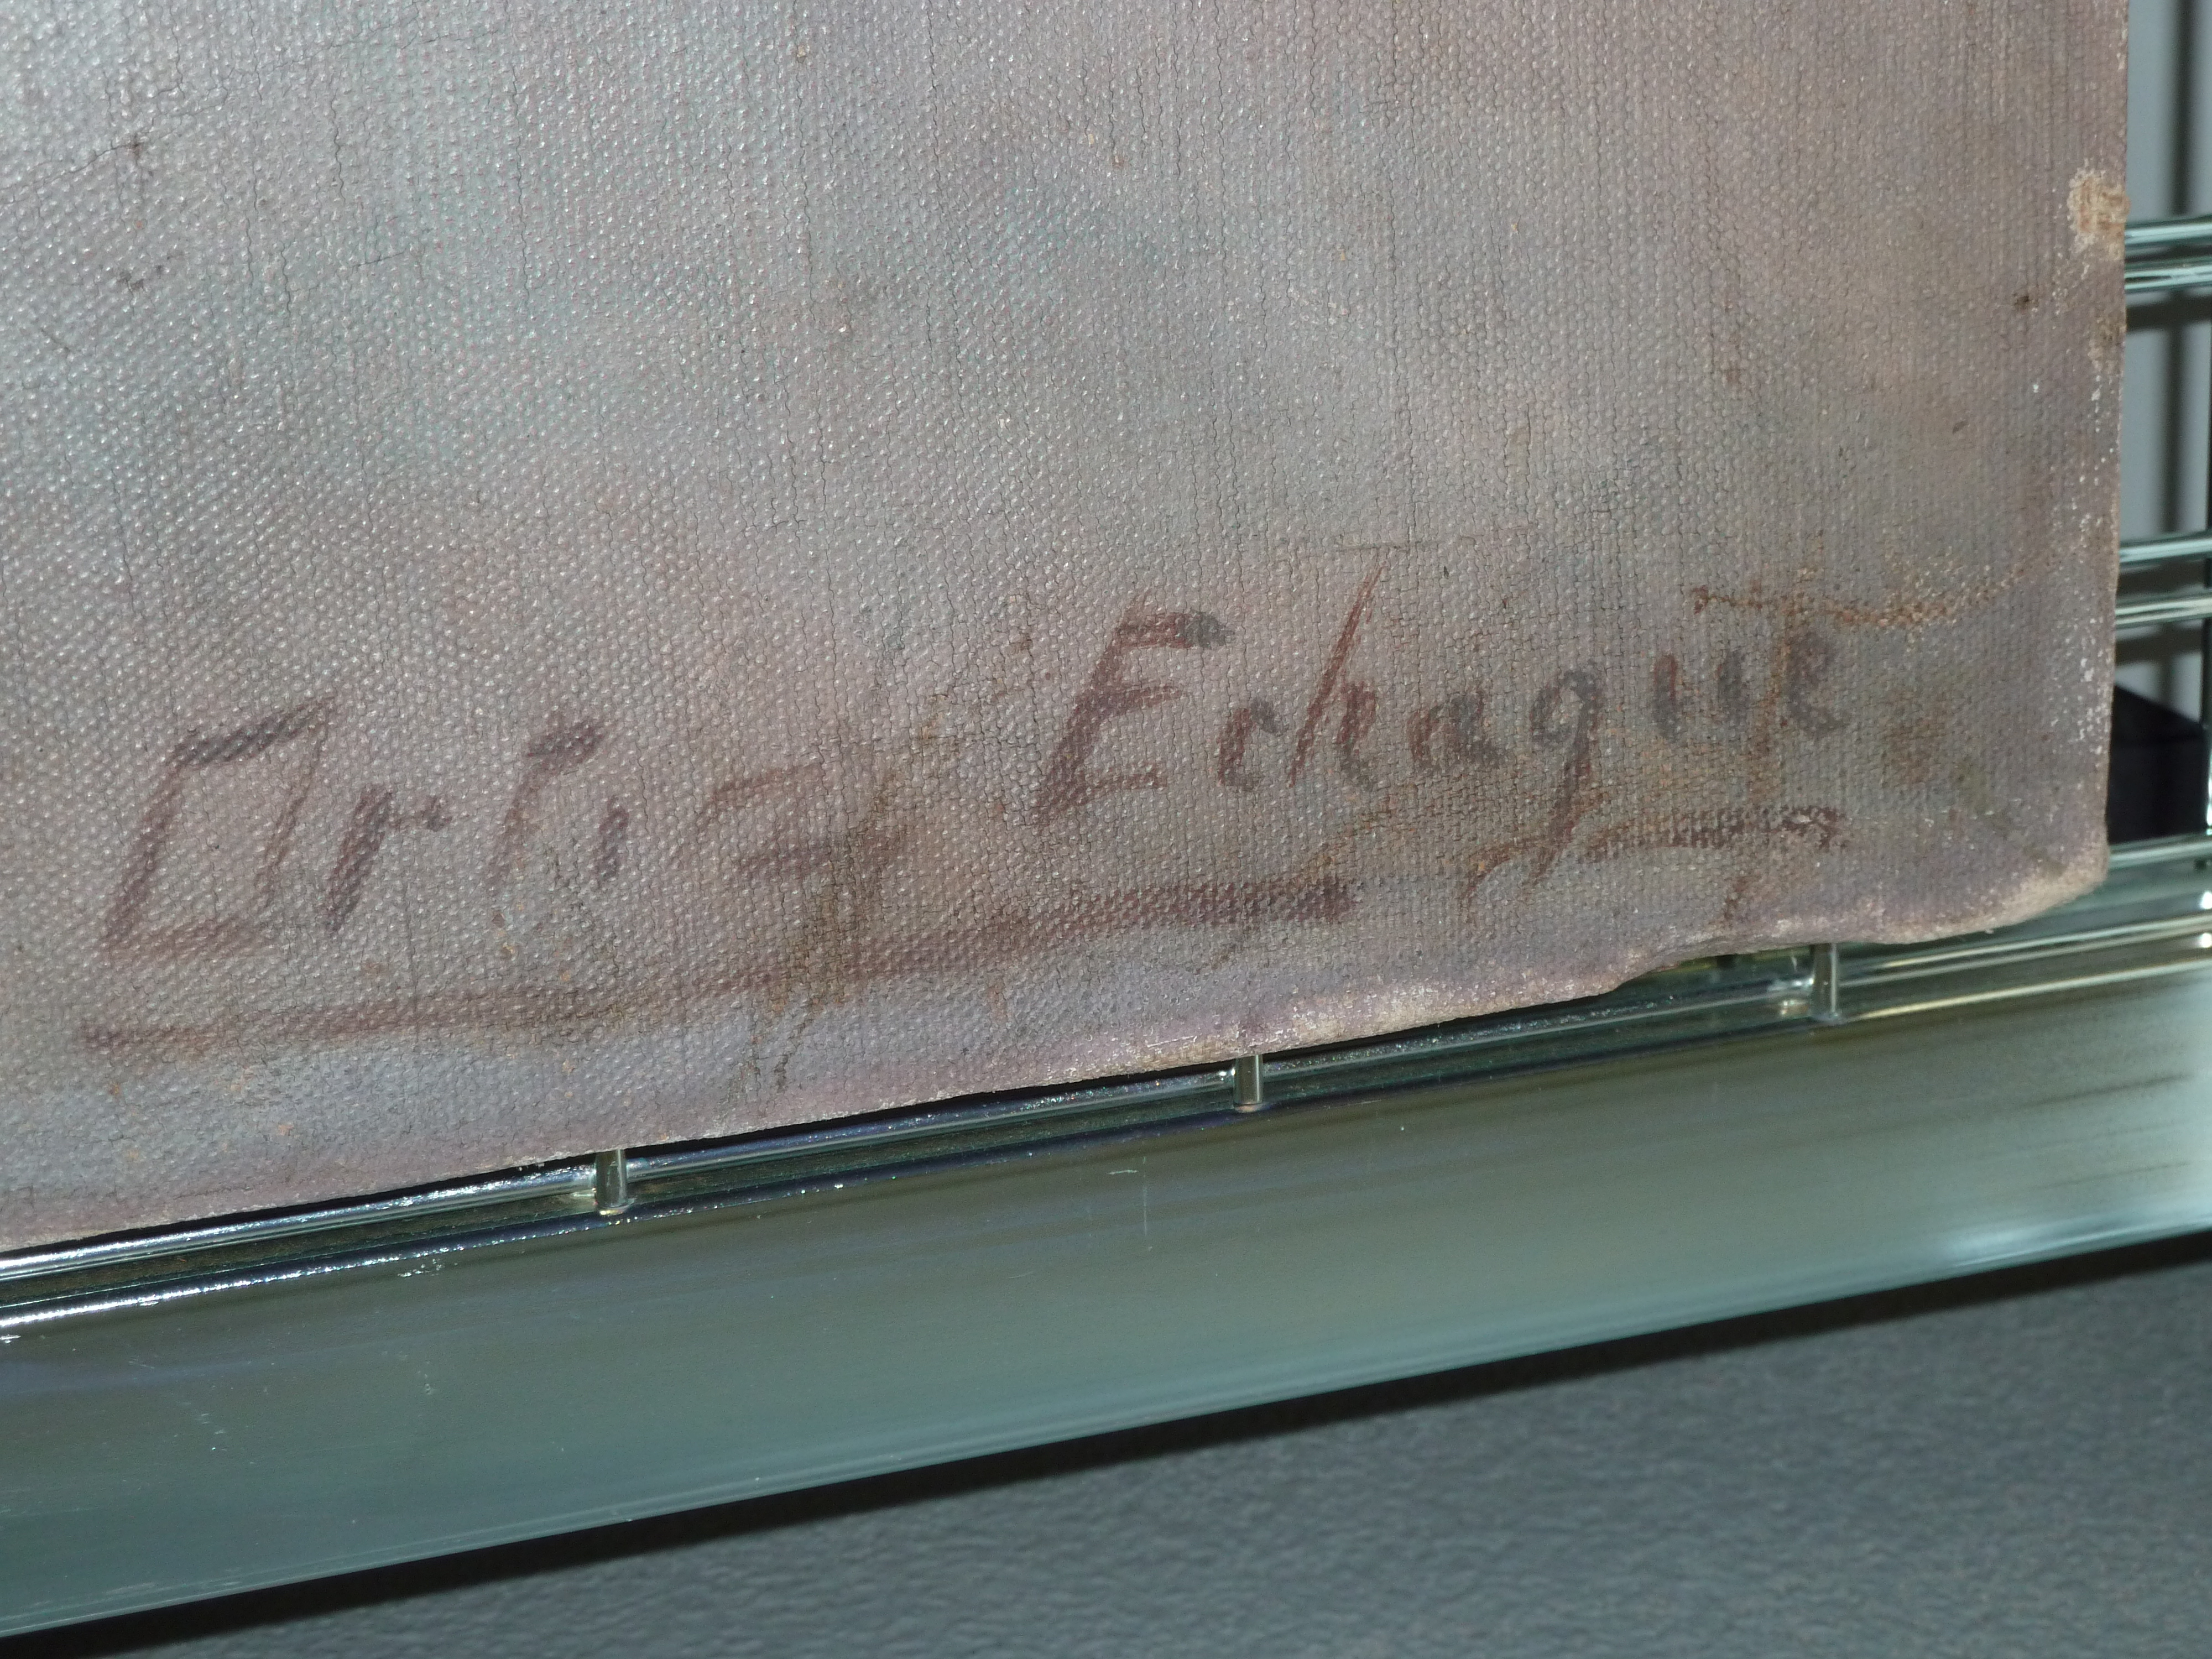
Signature of: antonio ortiz echagüe